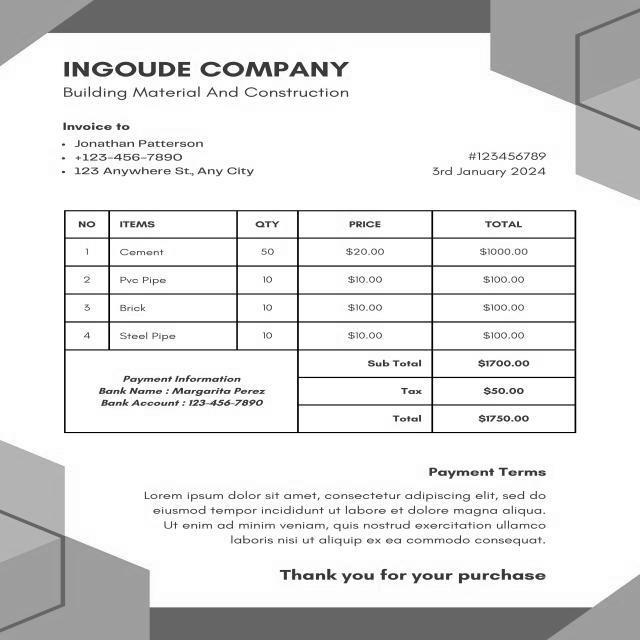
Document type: Invoice